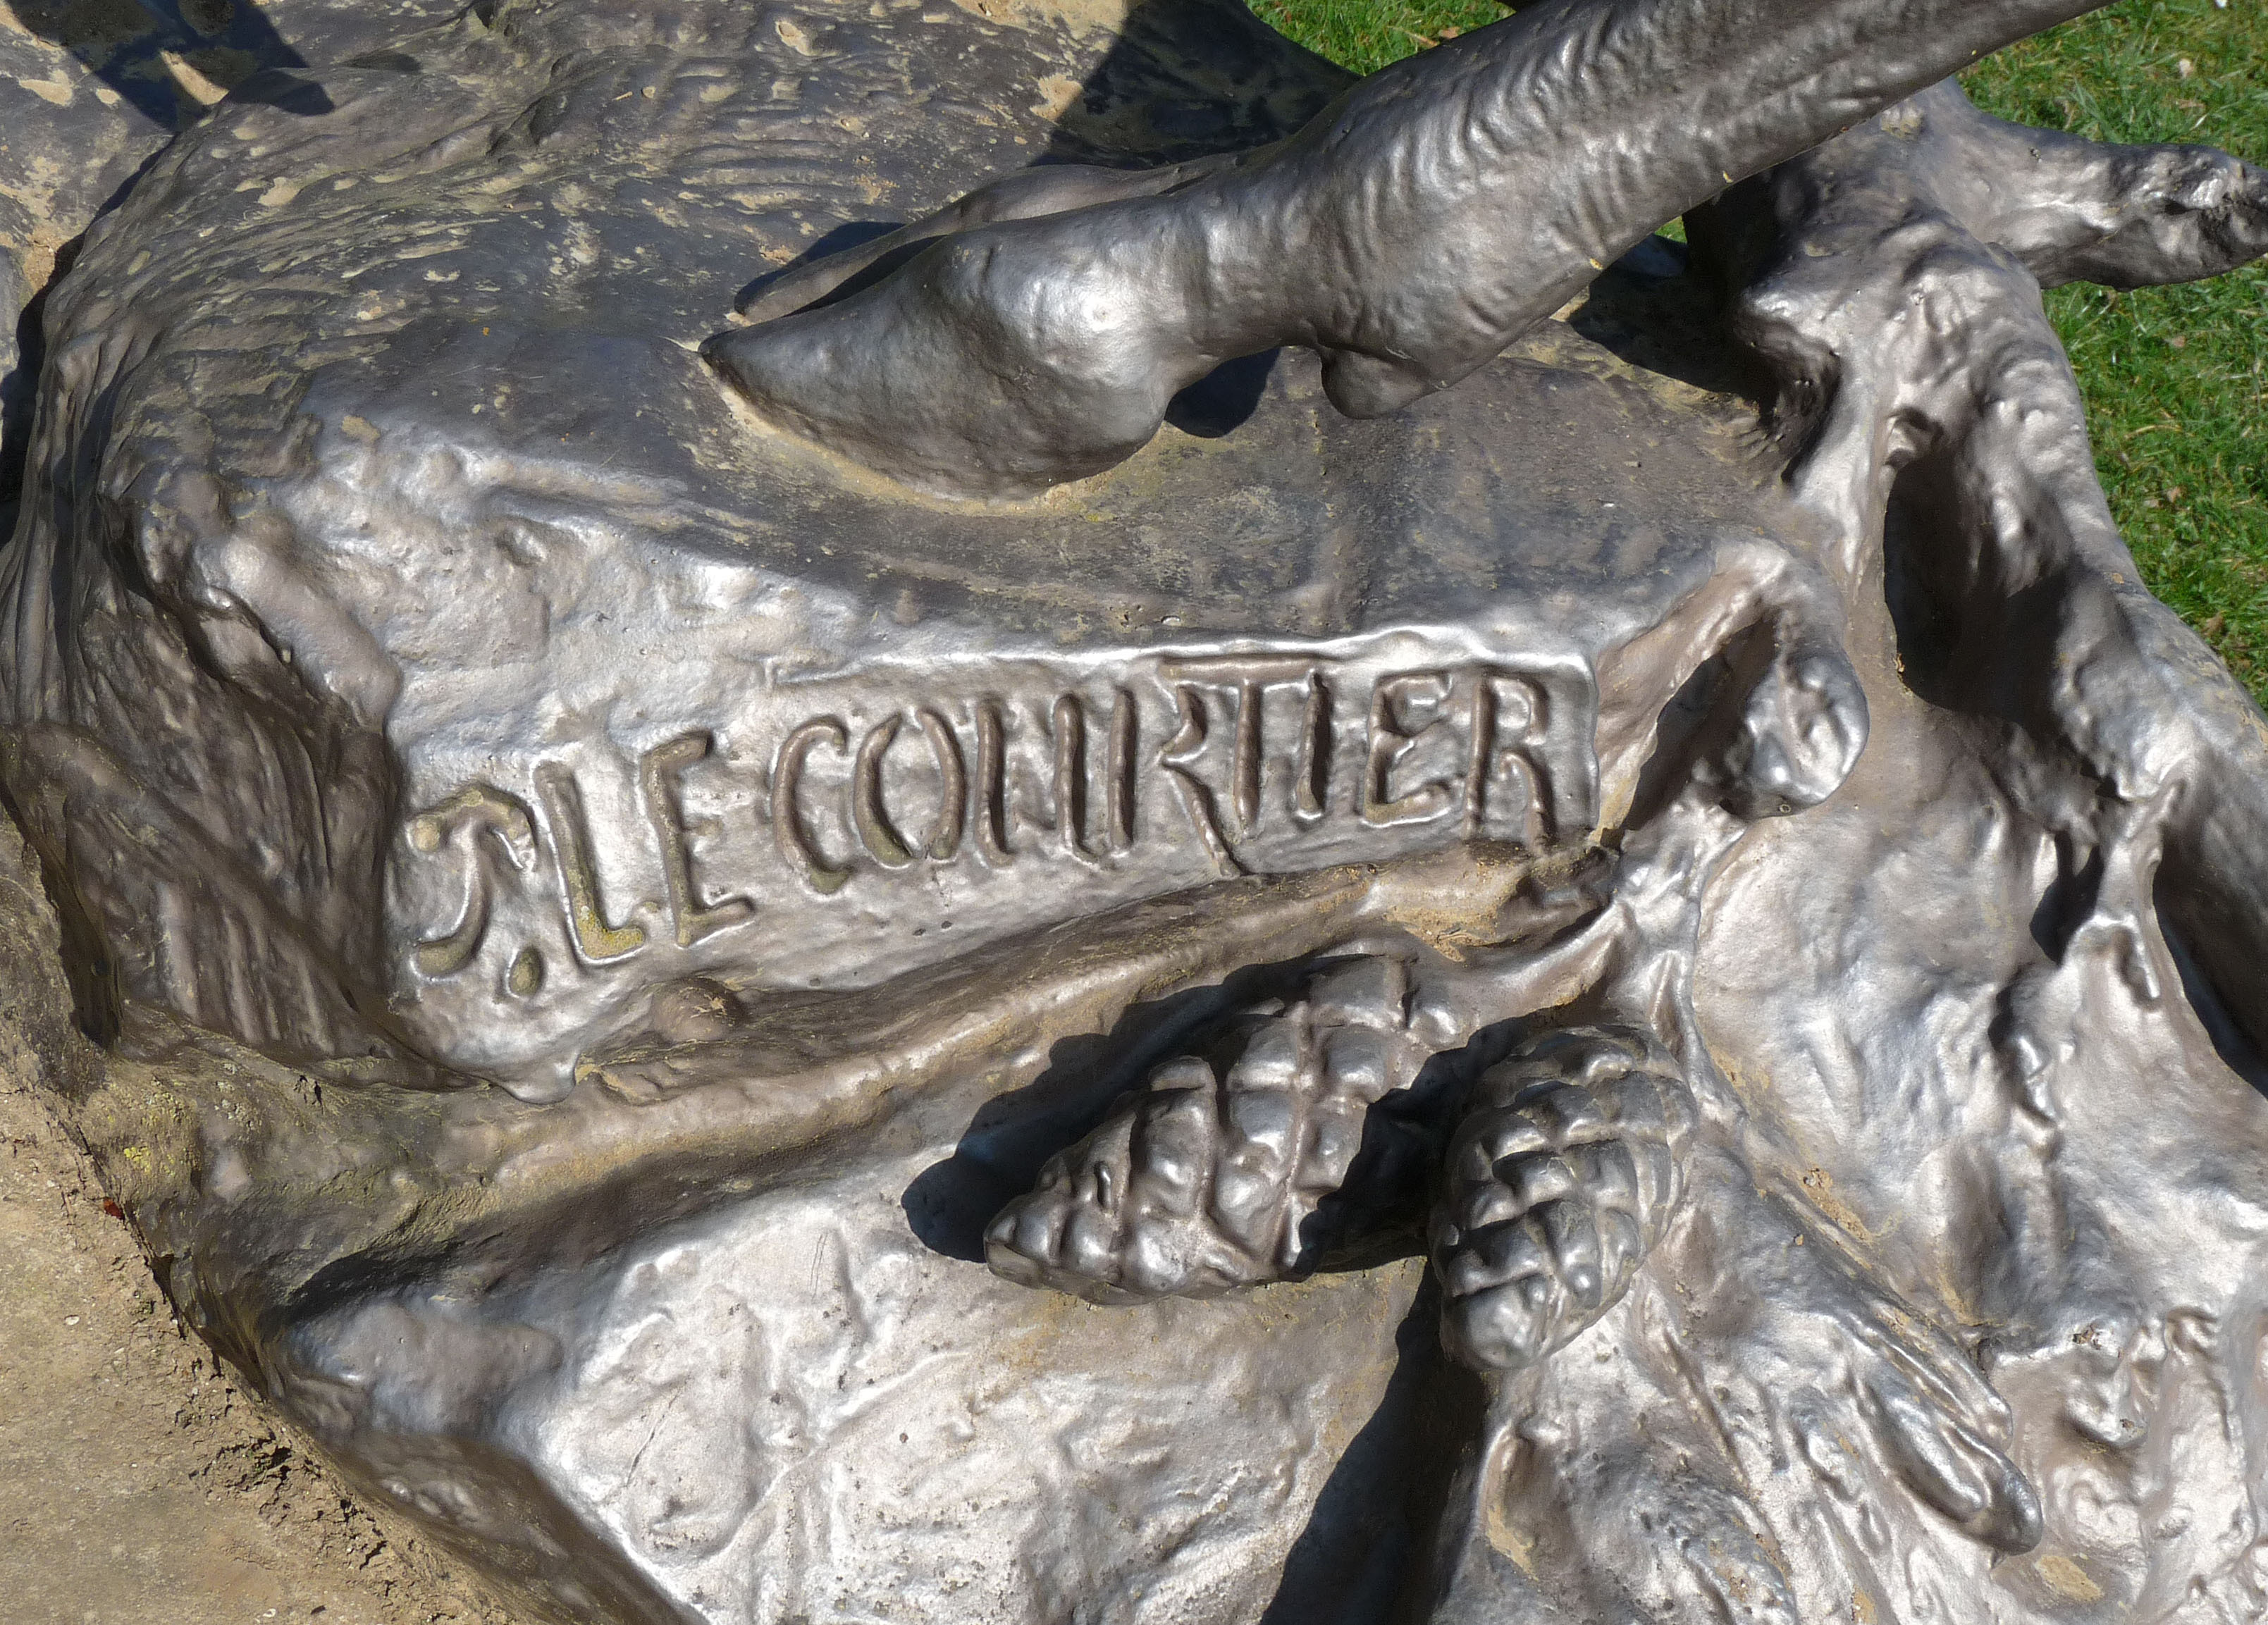
Signature of: prosper lecourtier